Question: How does the patient history play a role?
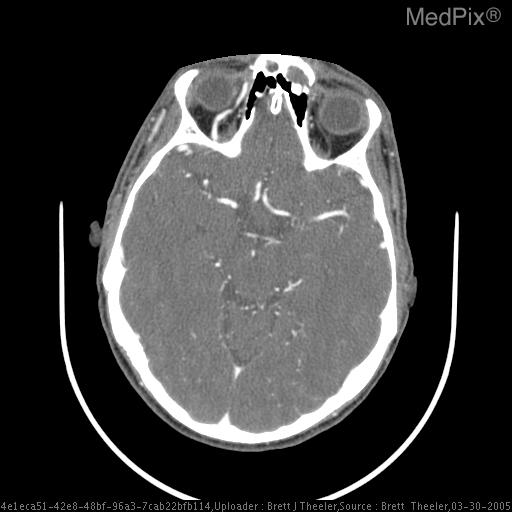
Answer: The patient's history of 20 y/o male inside HUM-V when hit with an RPG (rocket propelled grenade). is key in understanding the case.